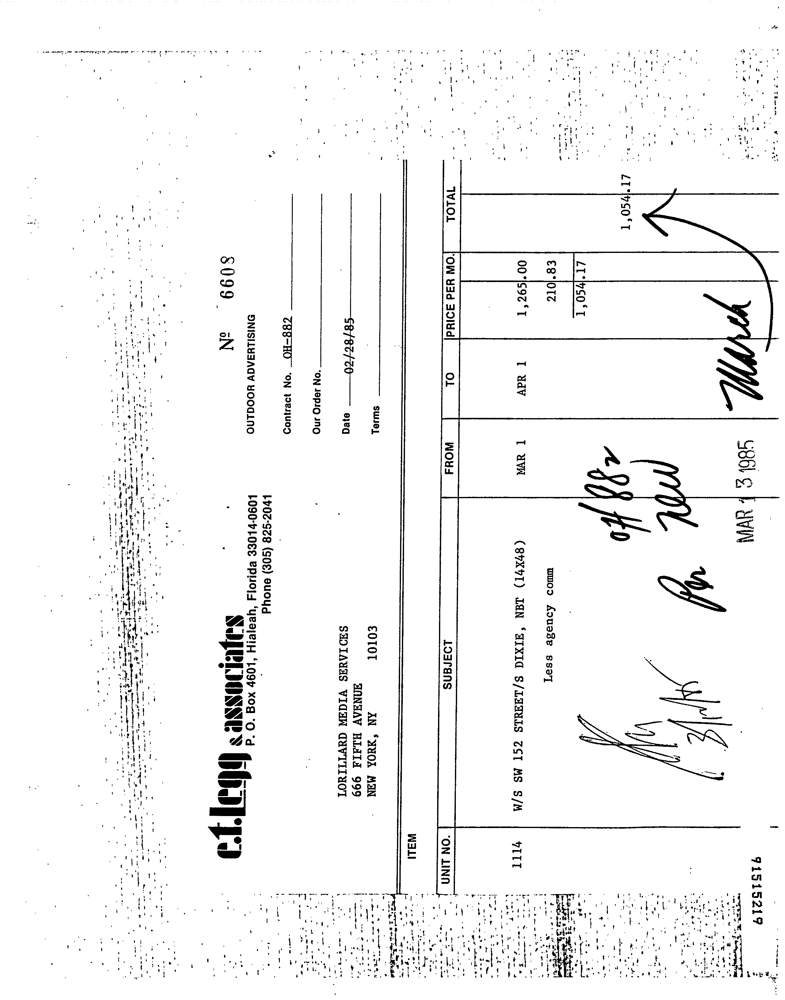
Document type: Invoice